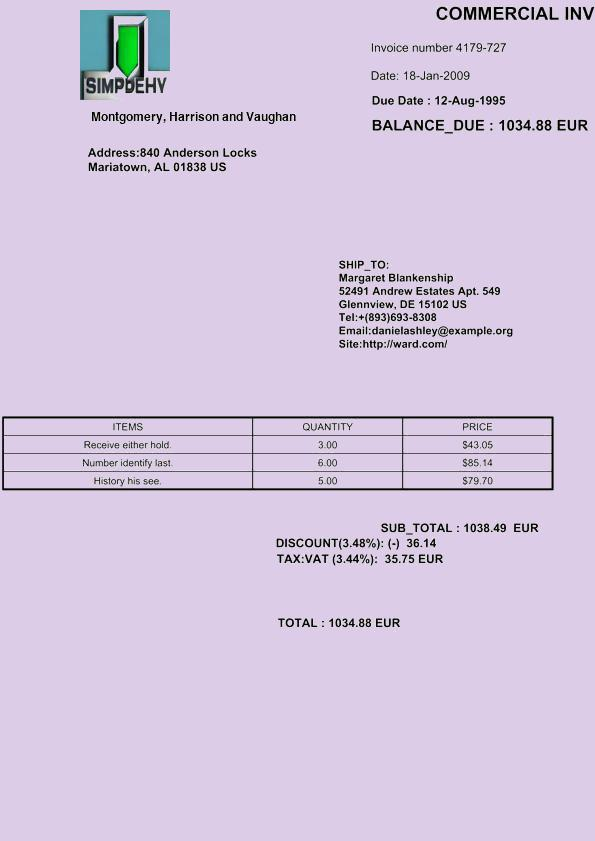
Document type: Invoice